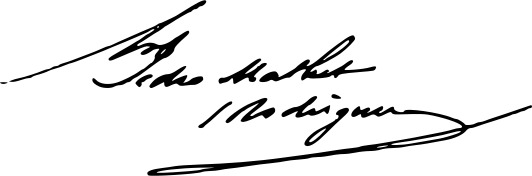
Signature of: jerónimo pedro mathet rodríguez